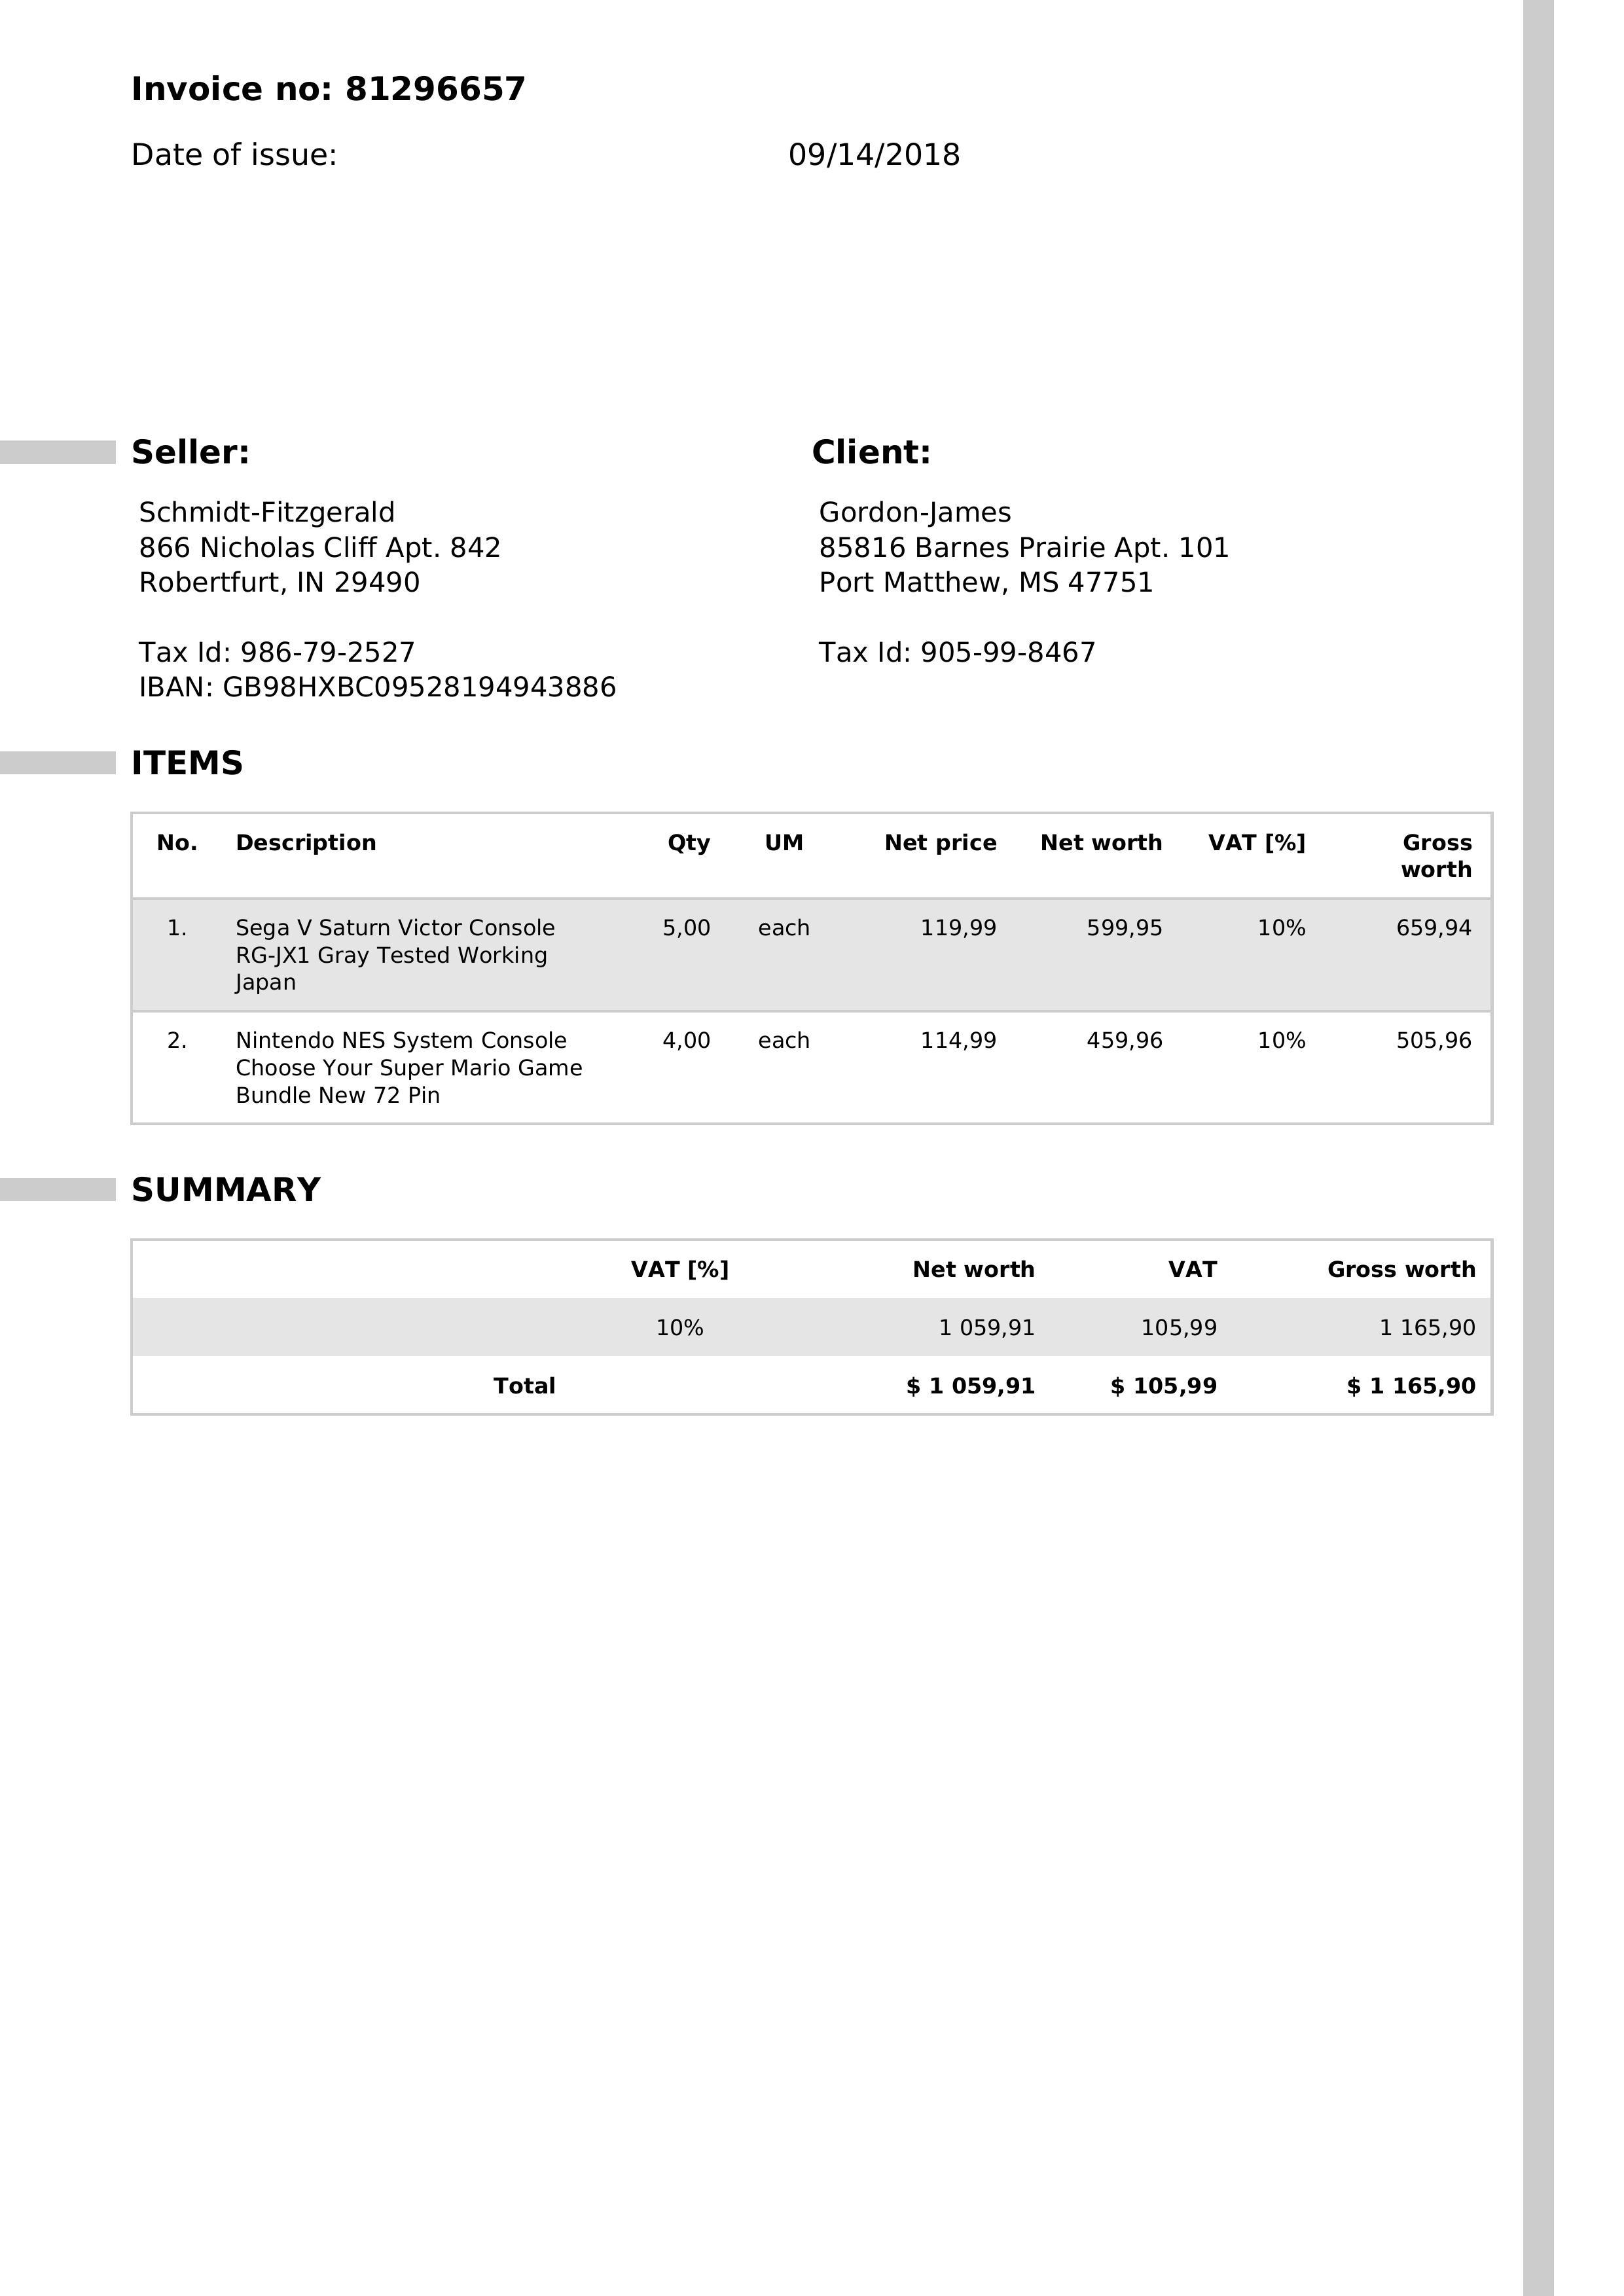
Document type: Invoice